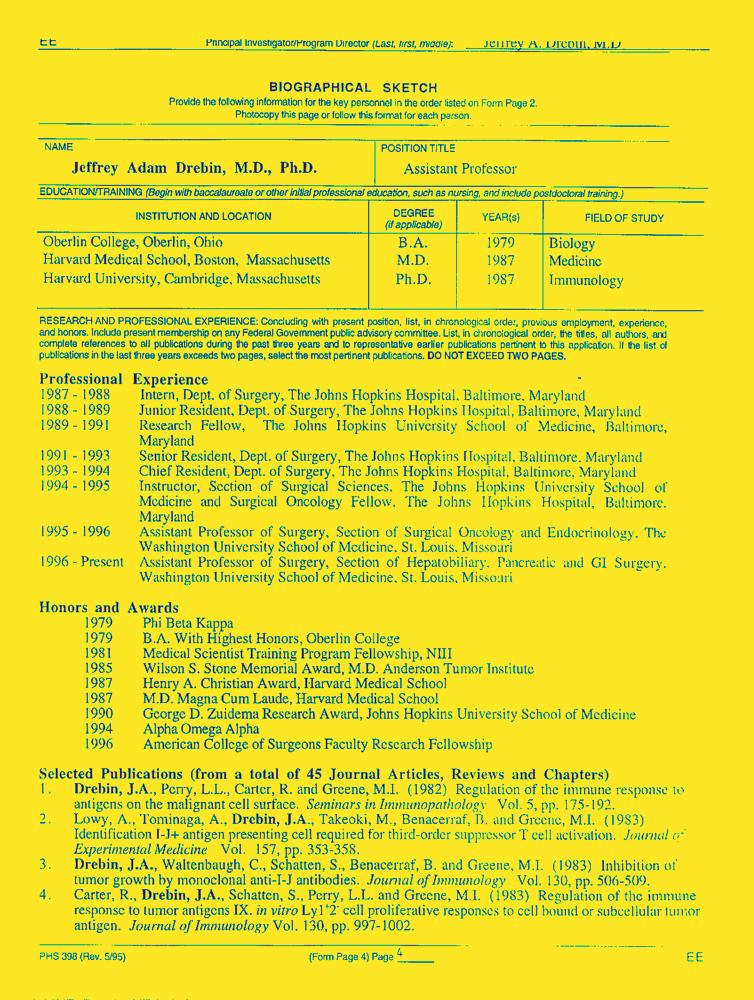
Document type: Resume-Doc